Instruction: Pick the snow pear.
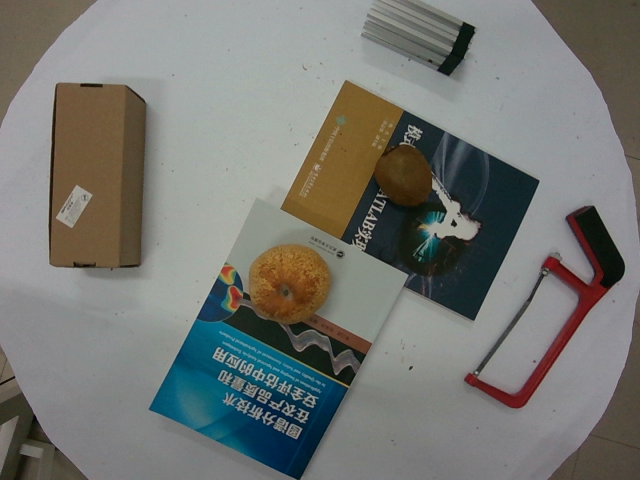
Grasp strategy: vertical